Question: What is the suspected problem?
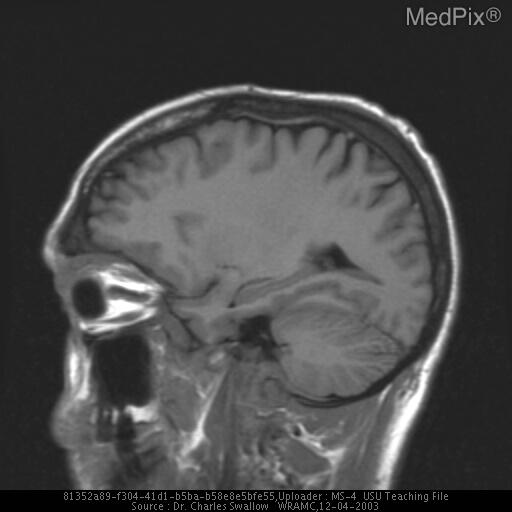
Answer: The findings suggest MRI: Extraconal mass along the roof of the left orbit, 8mm CC x 3.8cm AP x 3.4cm transverse, indistinct from lacrimal gland. Right lacrimal gland also enlarged or surrounded by mass.. MRI: Extraconal mass along the roof of the left orbit, 8mm CC x 3.8cm AP x 3.4cm transverse, indistinct from lacrimal gland. Right lacrimal gland also enlarged or surrounded by mass.. The patient might have a history of The patient was diagnosed with pseudotumor cerebri 3 yrs ago and presented for follow up with opthalmology with no complaints or specific symptoms. He did report a 10 lb weight loss over past 18 mos..